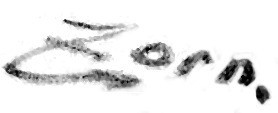
Signature of: anders zorn